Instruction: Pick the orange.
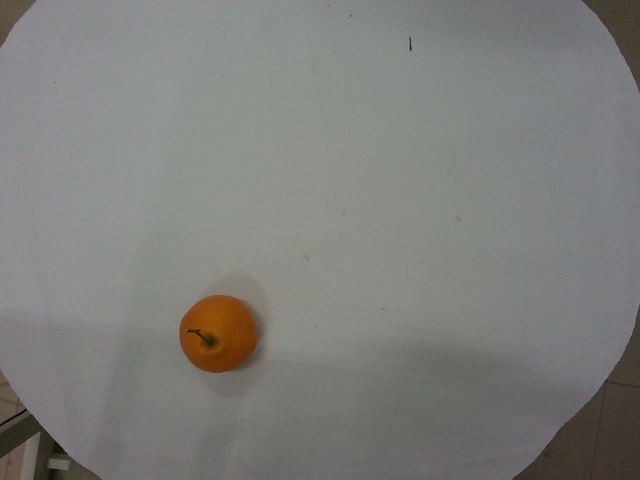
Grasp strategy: vertical